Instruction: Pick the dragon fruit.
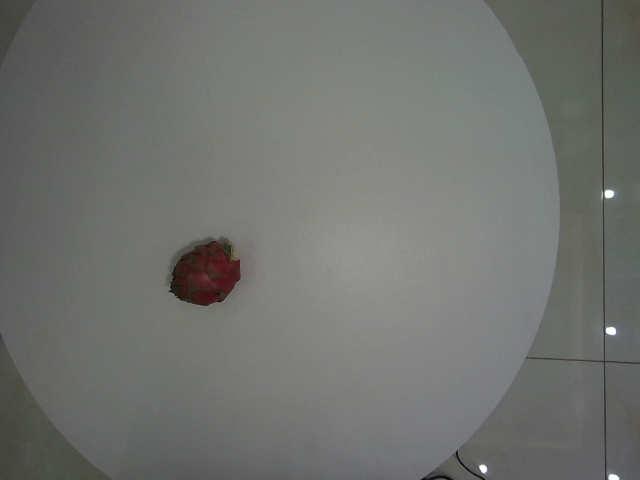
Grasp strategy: vertical